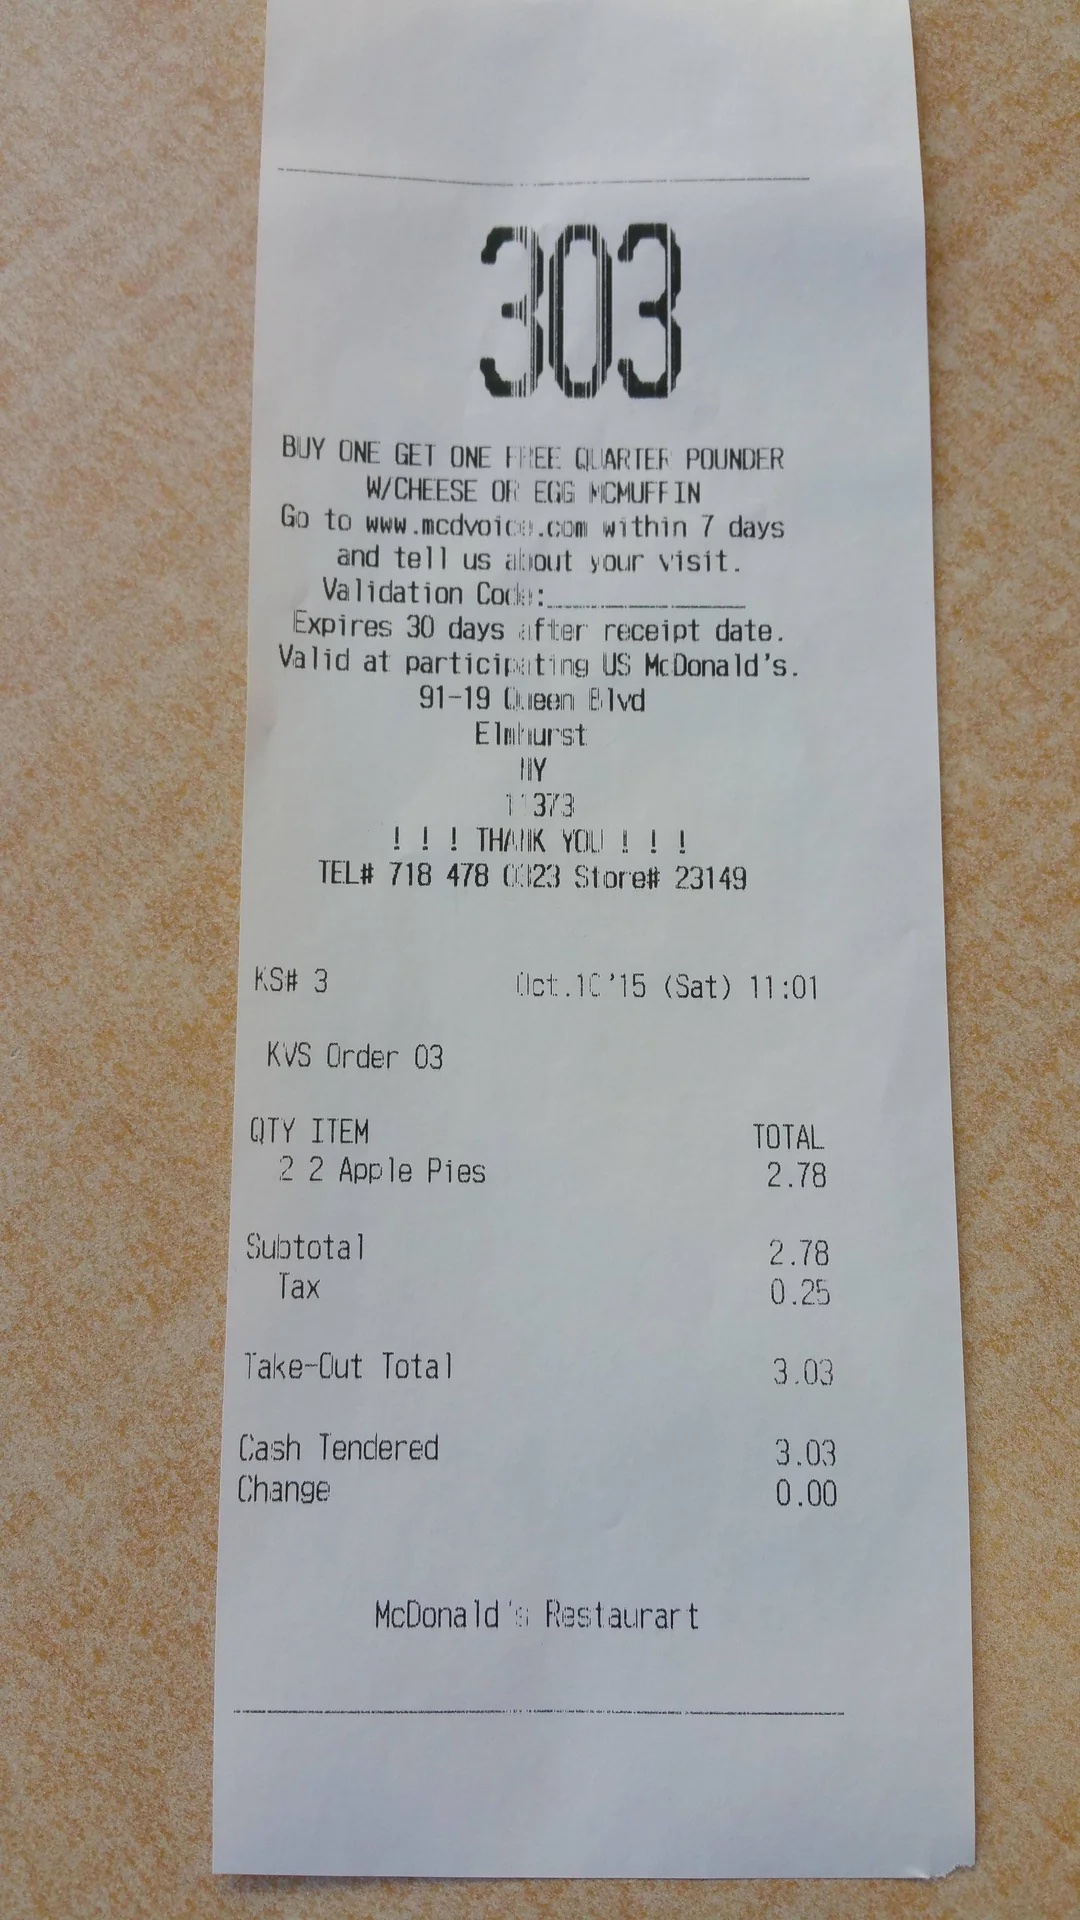
gt_parse: criticals: name: Take-Out Total
price: 3.03